Patient: Male, age 42
A 42-yr old man initially presented with exertional dyspnoea and cough. He had no previous medical history of significance and was a non-smoker. The clinical examination and biochemistry were unremarkable, except for elevated serum angiotensin converting enzyme (ACE). Chest x-ray showed bulky hilar lymphadenopathy with extensive reticulonodular and mass like opacities in both lungs with a middle zone predominance (Figure 1). A non-contrast computed tomography (CT) scan of the thorax demonstrated numerous nodules in a perilymphatic distribution (subpleural and peribronchovascular) together with perihilar conglomerate masses (Figure 2). Several enlarged partly calcified hilar, paratracheal and subcarinal mediastinal lymph nodes were evident. Histopathology of a transbronchial lung biopsy showed numerous well-formed, non-necrotising epithelioid granulomas (Figure 3), but tests for bacilli, fungi and tuberculosis were negative. Based on clinical, radiological and pathological findings the diagnosis of pulmonary sarcoidosis was made.
Five years after initial presentation the patient represented with dyspnoea and peripheral edema. ACE was within normal limits and electrocardiogram (EKG) was normal. Findings on chest x-ray and CT scan showed minimal change compared to previous imaging. Transthoracic echocardiography showed normal LV function, and a severely dilated RV with moderately impaired contractile function. Pulmonary pressures were only mildly elevated as measured by both echocardiography and right-heart catheterisation. A cardiac magnetic resonance (CMR) scan confirmed a dilated RV with impaired systolic function (Figure 4), RV ejection fraction (EF) was 34% (normal 44-63%). Extensive, patchy delayed gadolinium enhancement was observed in the RV free wall, as well as subtle mid-wall delayed enhancement in the interventricular and the interatrial septum (Figure 5). The CMR findings led to a diagnosis of right heart failure secondary to sarcoidosis infiltration of the RV wall. The evidence of RV infiltration by sarcoidosis led to immediate immunosuppressive therapy in accordance with general recommendations for cardiac sarcoidosis, and insertion of an implantable cardioverter-defibrillator (AICD). Follow-up interrogation of the AICD revealed an episode of non-sustained fast ventricular tachycardia.
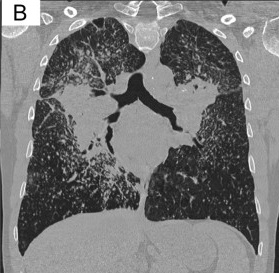
Image caption: high resolution coronal. reformats from a non-contrast helical CT shows striking bilateral bulky hilar and mediastinal adenopathy. Mass-like fibrosis is encasing the hila and central bronchi causing traction bronchiectasis. There are several partially calcified hilar lymph nodes. There are also extensive perivascular and perilymphatic nodules throughout both lobes with relative sparing of the lower zones and right upper lobe bullae.